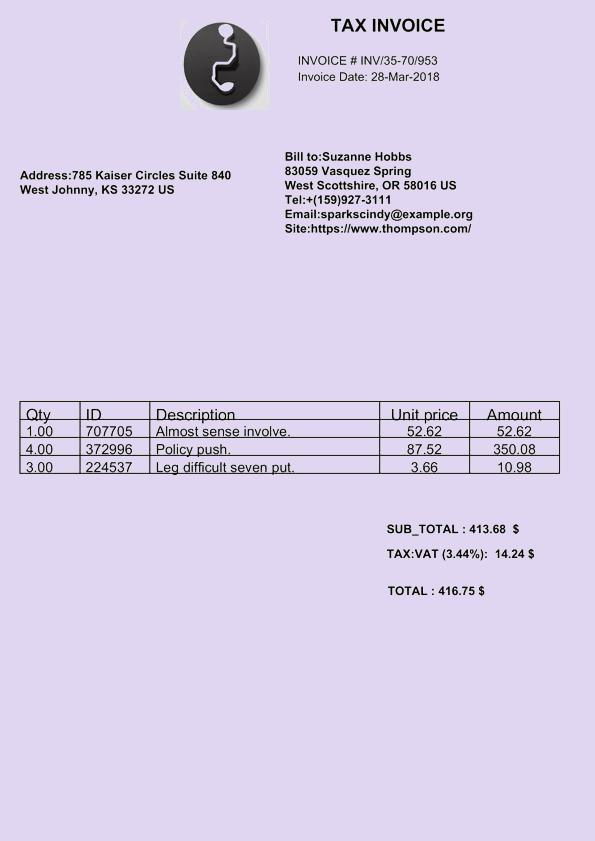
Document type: Invoice